Please extract the written amount, numerical amount, recipient's name, date on the cheque, and the bank's name from the image.
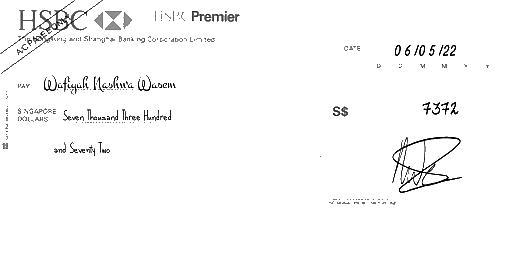
amt_in_words: Seven Thousand Three Hundred and Seventy Two
amt_in_figures: 7372
payee_name: Wafiyah Nashwa Wasem
bank_name: HSBC
cheque_date: 06/05/22